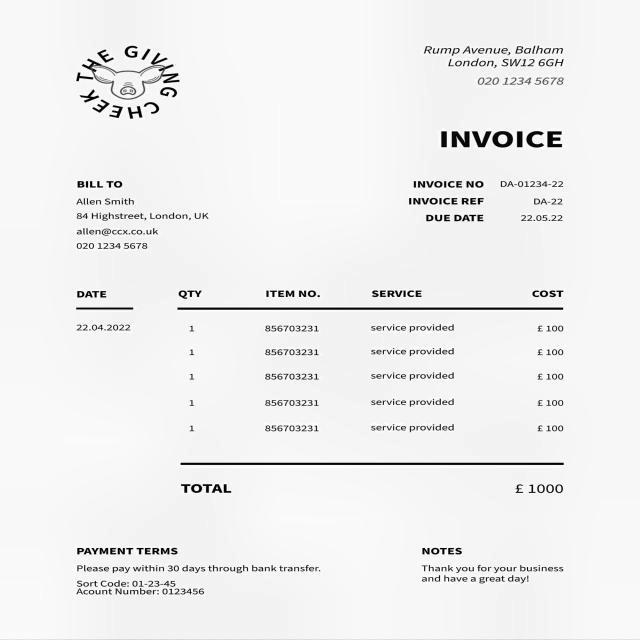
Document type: Invoice